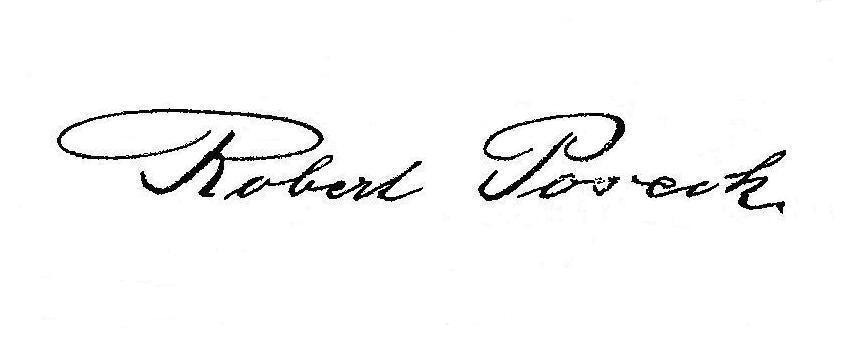
Signature of: robert poseck